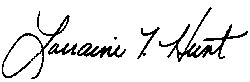
Signature of: lorraine hunt